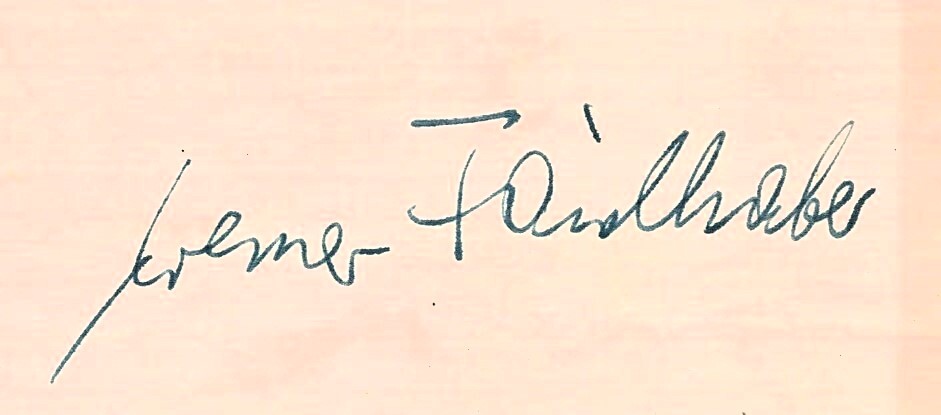
Signature of: werner faulhaber